Question: What are the imaging findings?
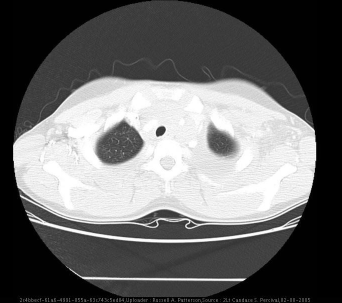
Answer: The imaging shows Image Findings:
CXR (AP Portable): mediastinal mass, left pleural effusion
Chest CT: large mediastinal mass spanning the anterior, middle, and posterior mediastinum and descending into abdomen and
                   encircling the aorta, large left and right pleural effusions
Abdomen and Pelvis CT: large mass descending from mediastinum into the retroperitoneal space and into the pelvis compressing
                                            the Inferior Vena Cava, Hydronephrosis of the Left kidney CT Chest Image with left neck mass..